Question: What jurisdiction, city, or county is the document associated with?
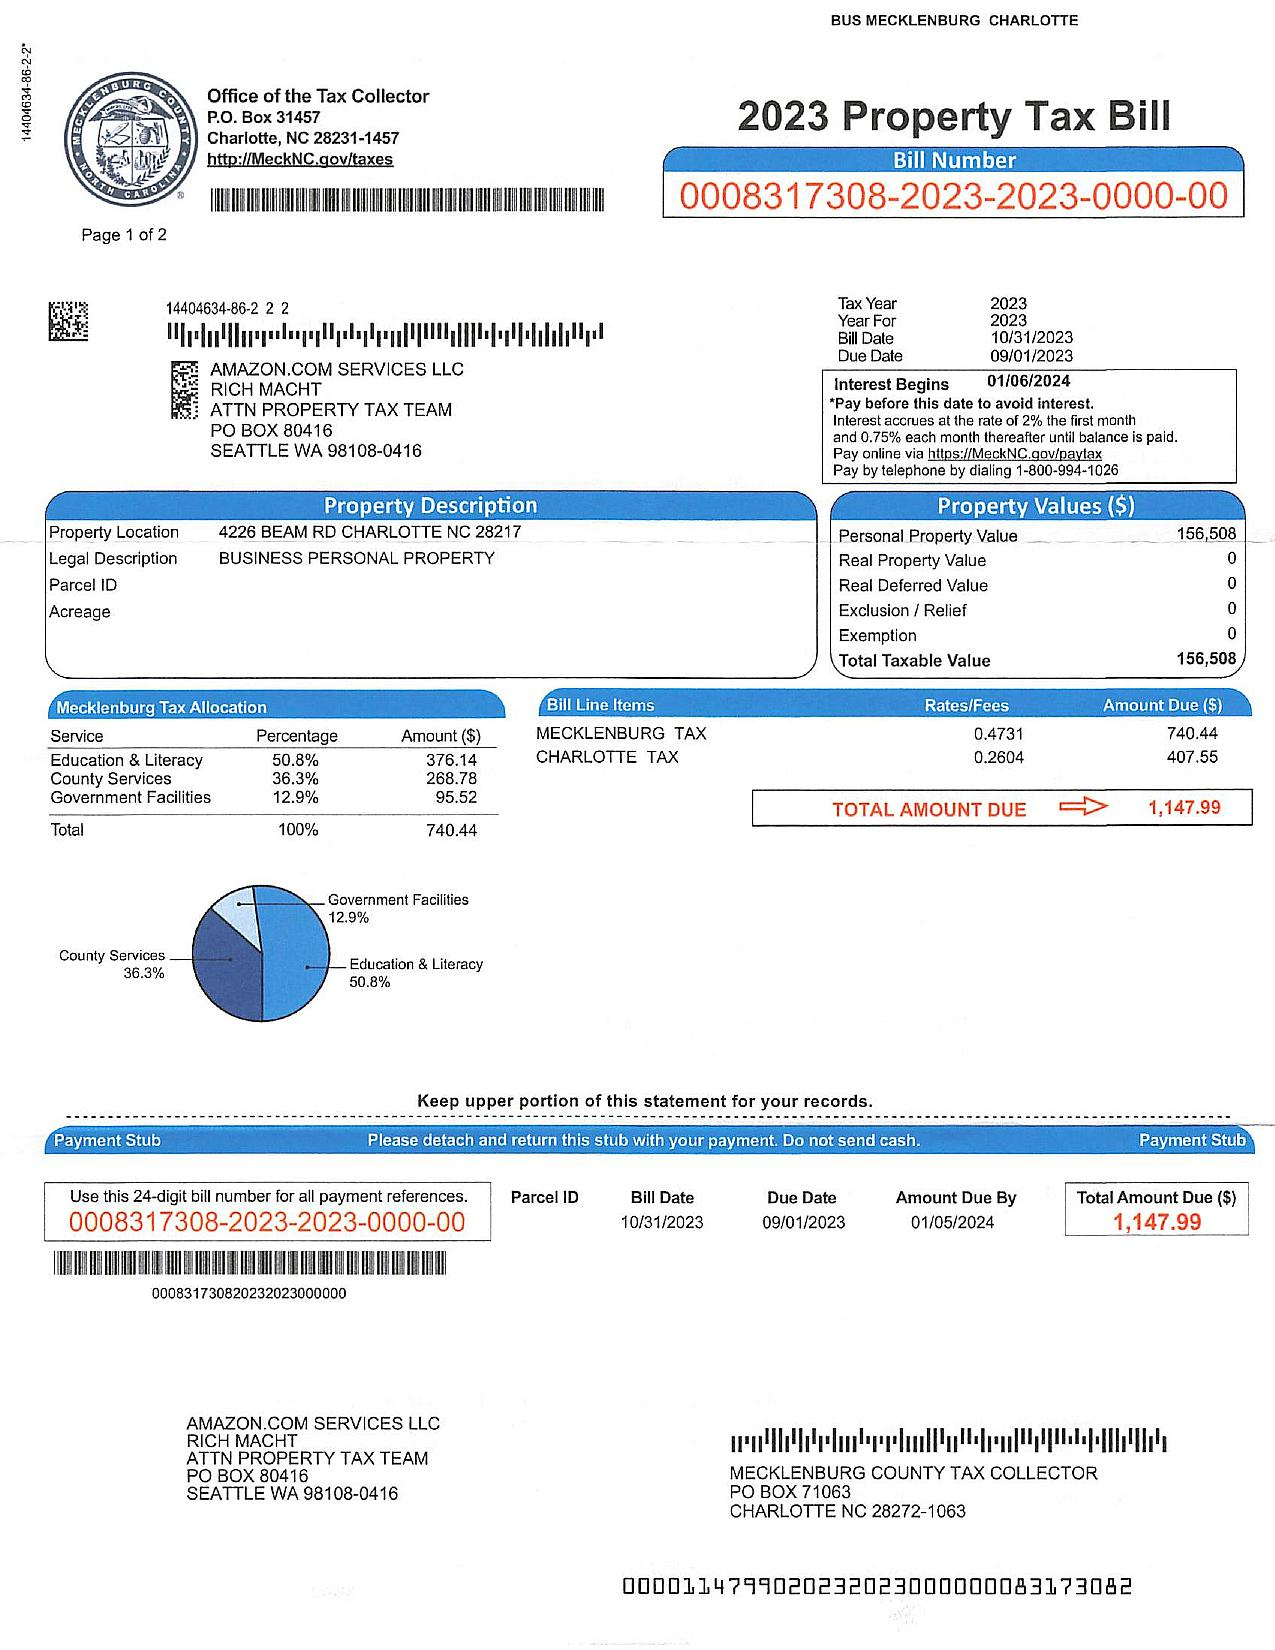
Answer: "Mecklenburg County"